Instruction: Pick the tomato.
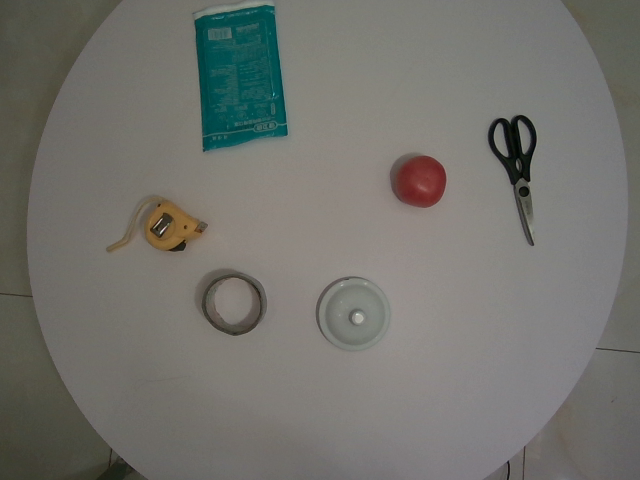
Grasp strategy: vertical